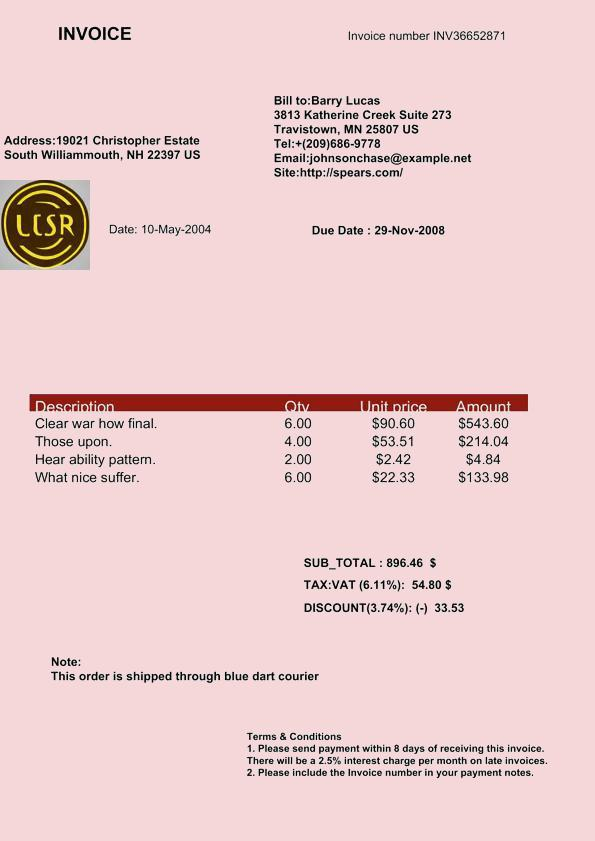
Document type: Invoice